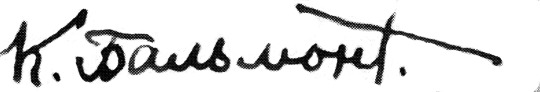
Signature of: konstantin balmont